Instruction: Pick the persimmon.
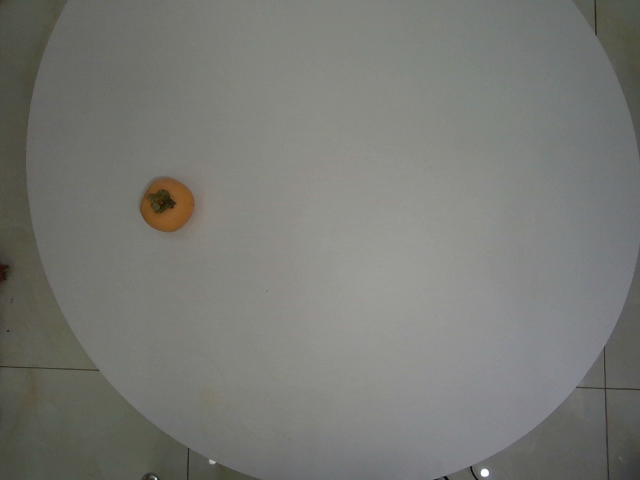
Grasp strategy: vertical